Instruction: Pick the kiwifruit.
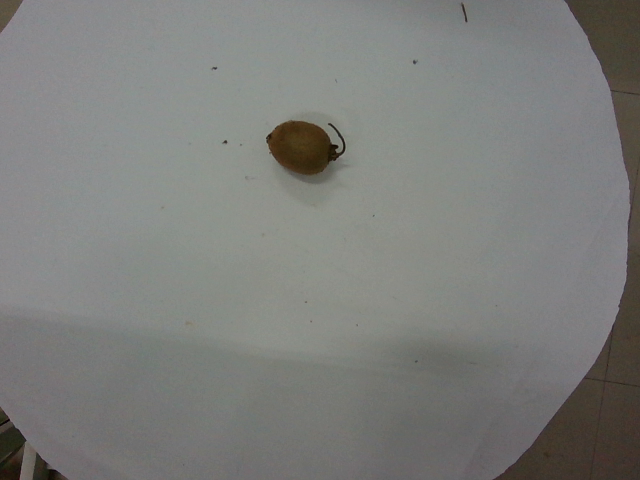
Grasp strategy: vertical